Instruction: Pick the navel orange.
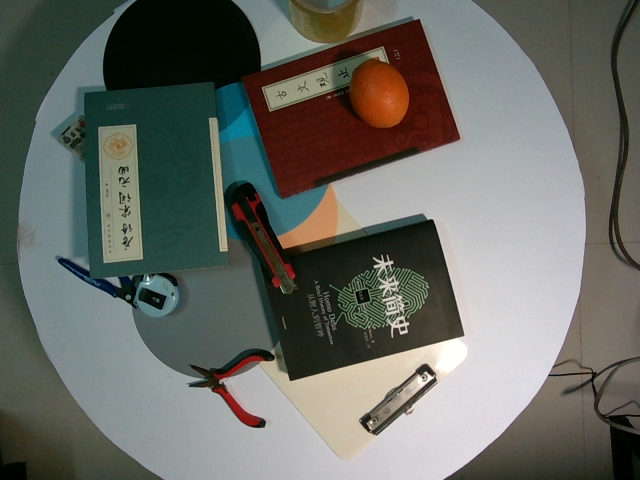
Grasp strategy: vertical